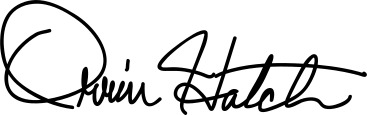
Signature of: orrin hatch